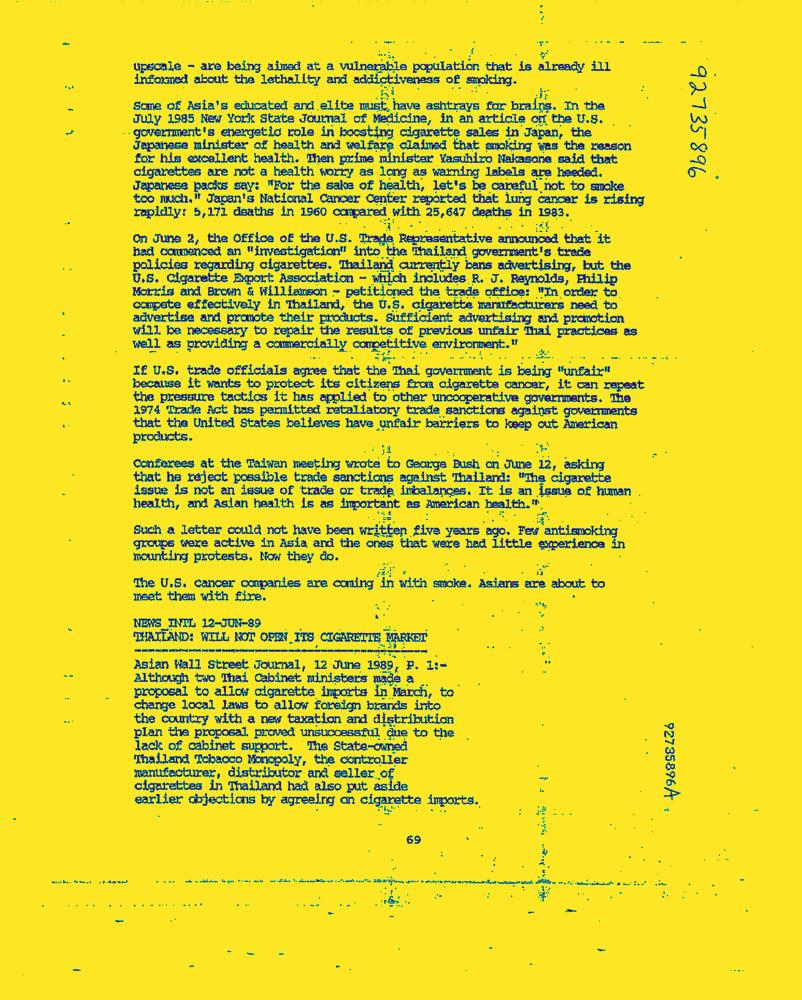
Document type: News-Article